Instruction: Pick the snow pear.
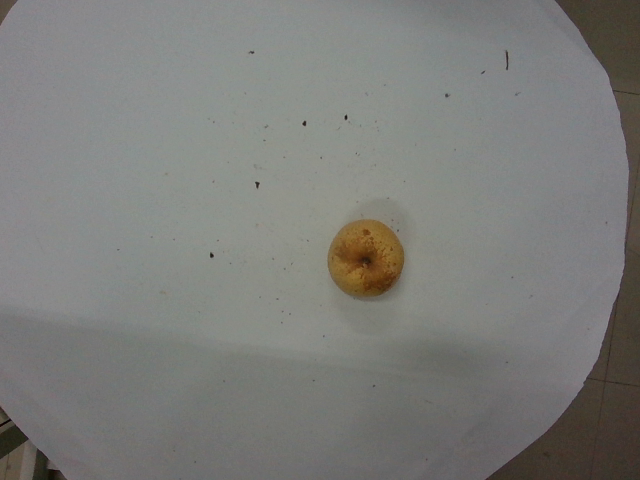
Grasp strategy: vertical